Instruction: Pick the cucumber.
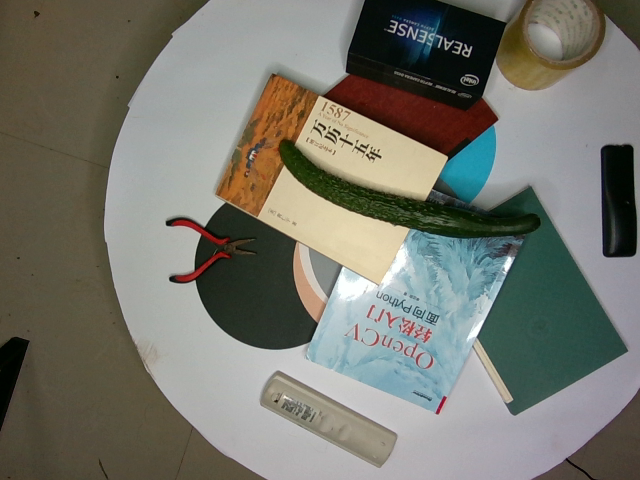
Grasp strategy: vertical